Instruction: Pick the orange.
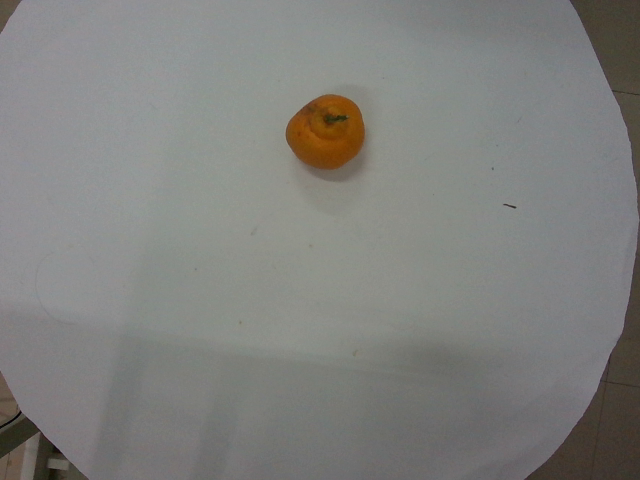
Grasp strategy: vertical